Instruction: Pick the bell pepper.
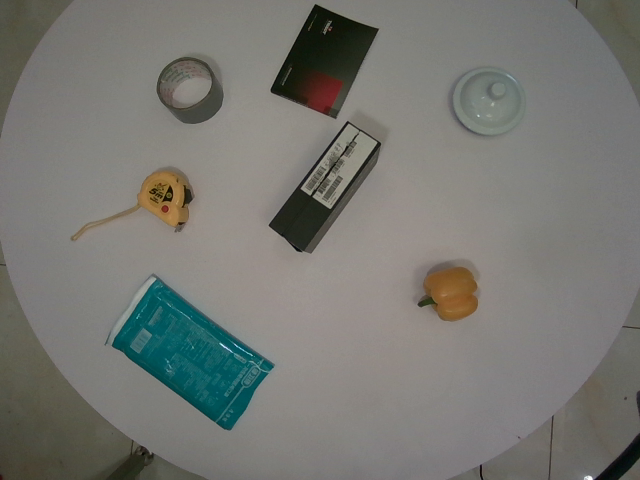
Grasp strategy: vertical